Question: In what way does the history help explain the case?
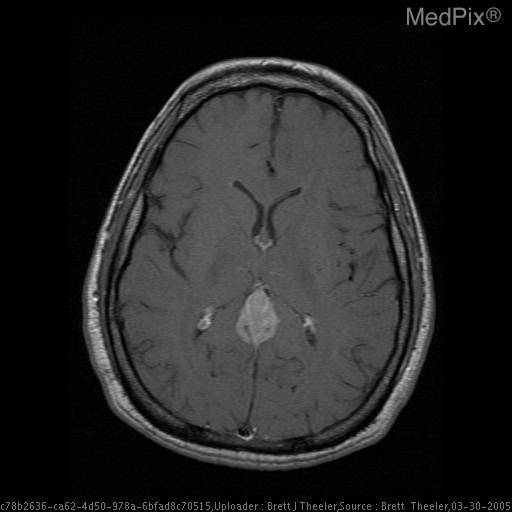
Answer: The patient's history of Patient presented with progressive worsening of headaches with no other signs or symptoms. is key in understanding the case.